Question: What is the main concern?
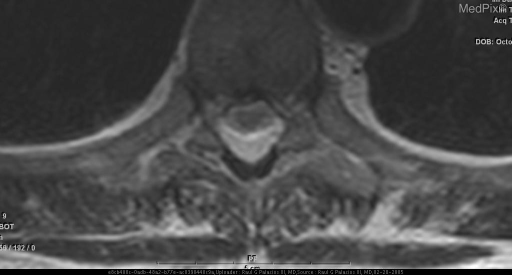
Answer: The findings suggest MRI of the spine demonstrates proliferation of the dorsal epidural fat associated with complete effacement of the dorsal sub arachnoid space from the T3 - T9 levels which results in moderate central canal stenosis mild ventral cord flattening at the T6-7 level.  There is also multilevel disk disease.. T2 weighted image shows proliferation of the dorsal epidural fat that is of intermediate signal intensity and a tiny high signal rim of CSF.  There is moderate ventral cord flattening and a associated mild disc protrusion.. The patient might have a history of 76 y.o. man presents with back pain and hyperreflexia in the lower extremities.  MRI of brain showed no focal abnormalities..